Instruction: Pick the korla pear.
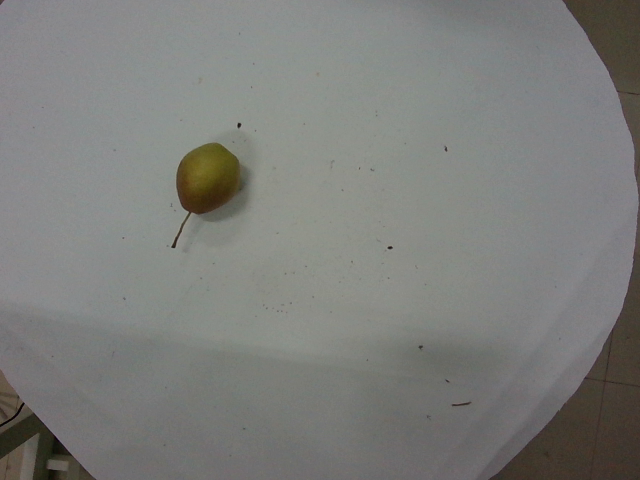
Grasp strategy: vertical